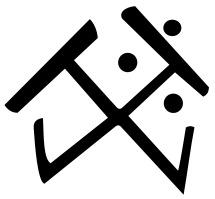
Signature of: master paul of levoča